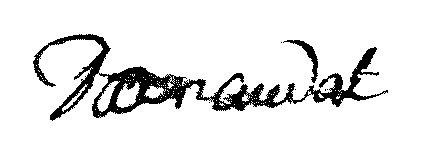
Signature of: jean henry d arnaudat